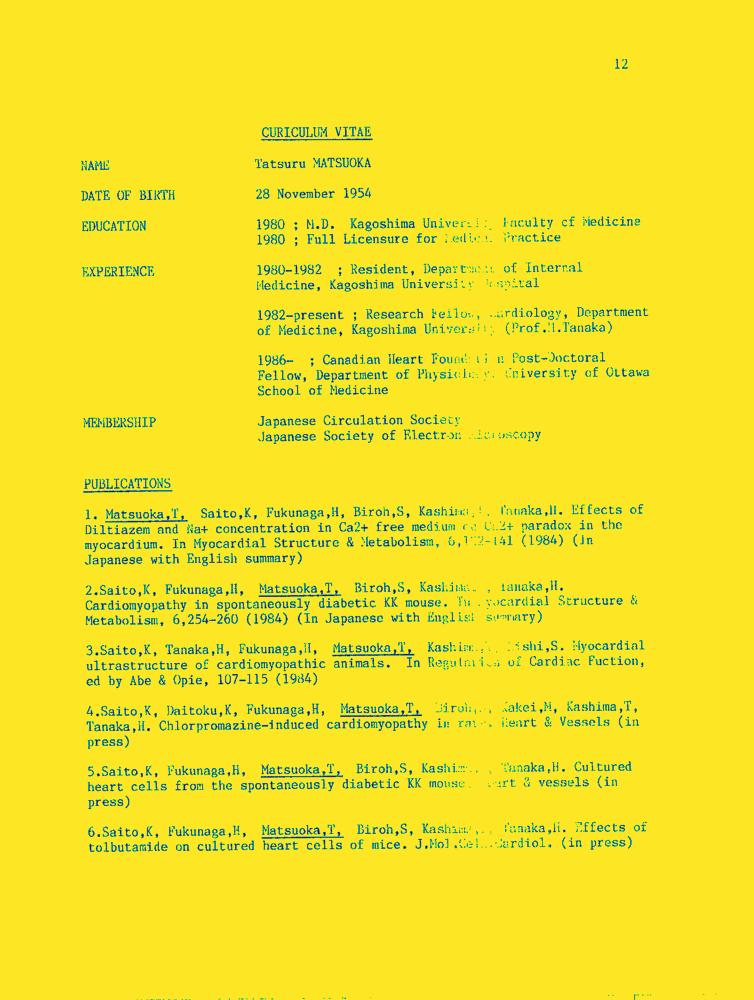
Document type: Resume-Doc